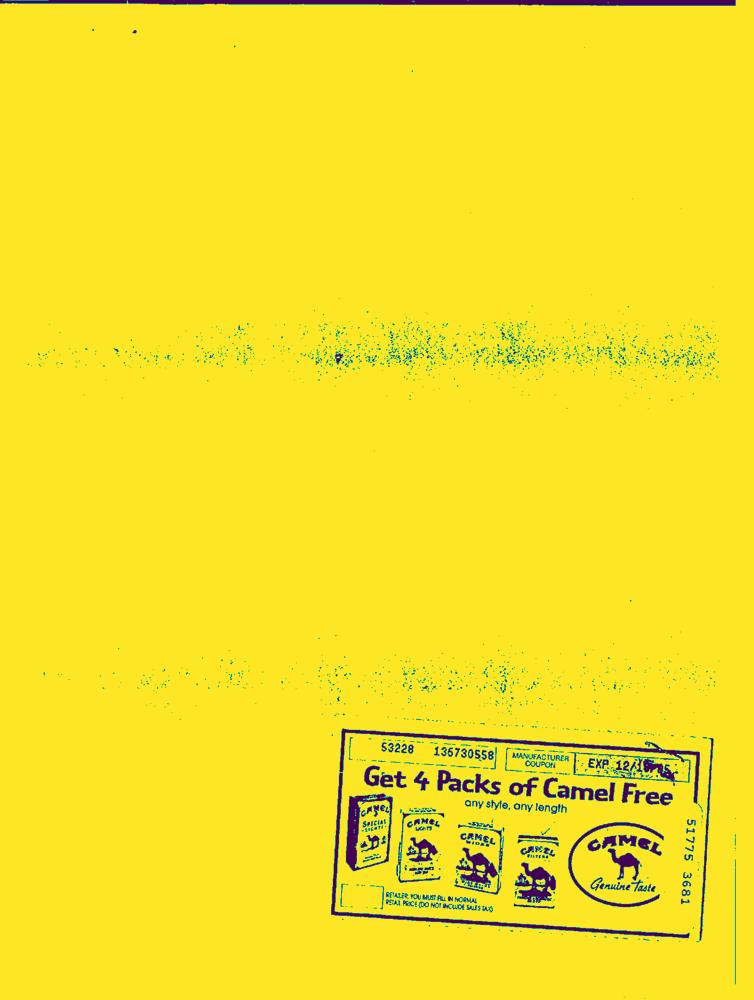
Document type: Hand-Written